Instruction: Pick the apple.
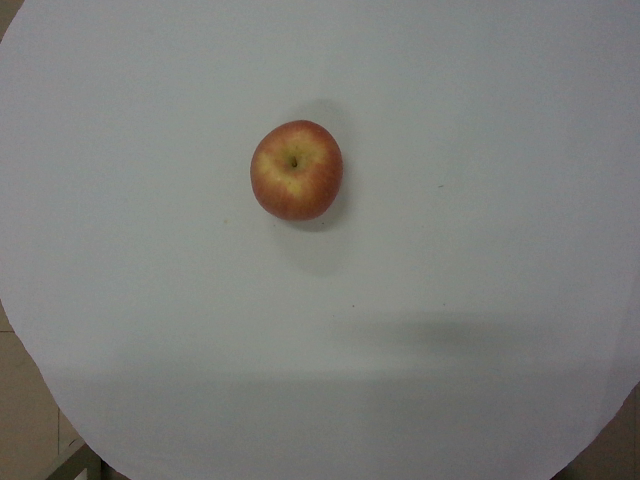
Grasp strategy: vertical